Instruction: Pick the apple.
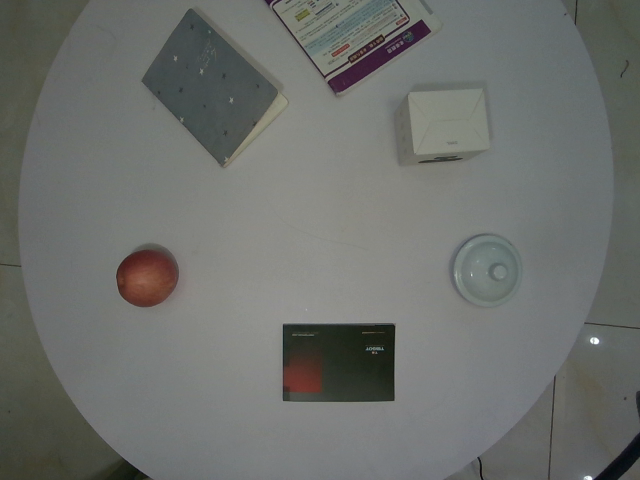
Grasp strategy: vertical